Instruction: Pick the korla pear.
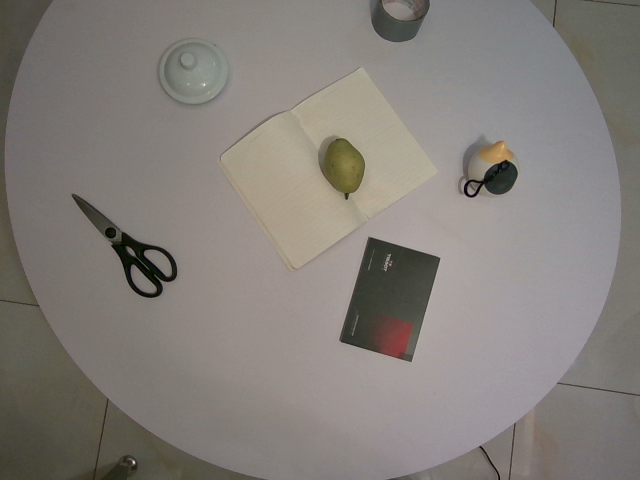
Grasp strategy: vertical